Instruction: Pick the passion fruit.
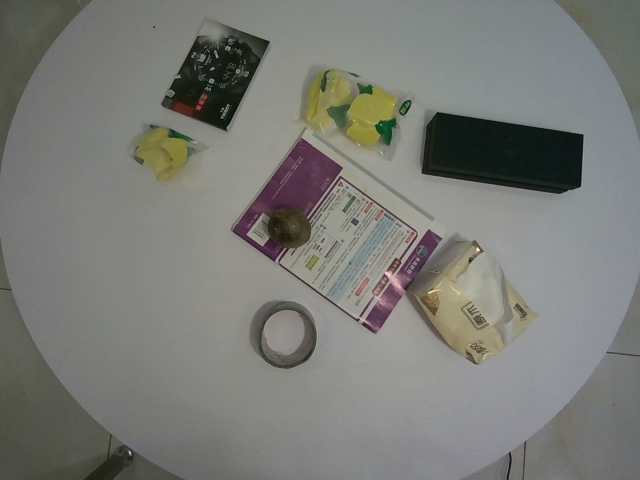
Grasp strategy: vertical